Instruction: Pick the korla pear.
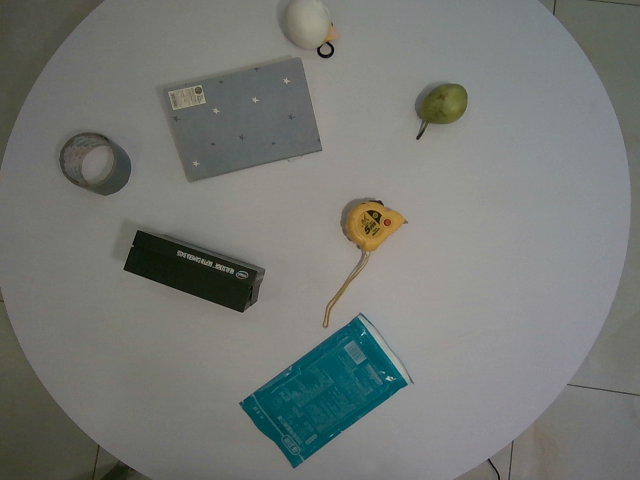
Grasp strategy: vertical